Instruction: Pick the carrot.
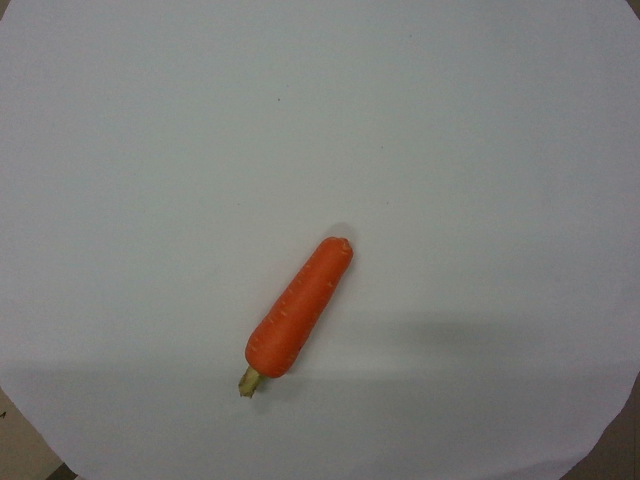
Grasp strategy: vertical